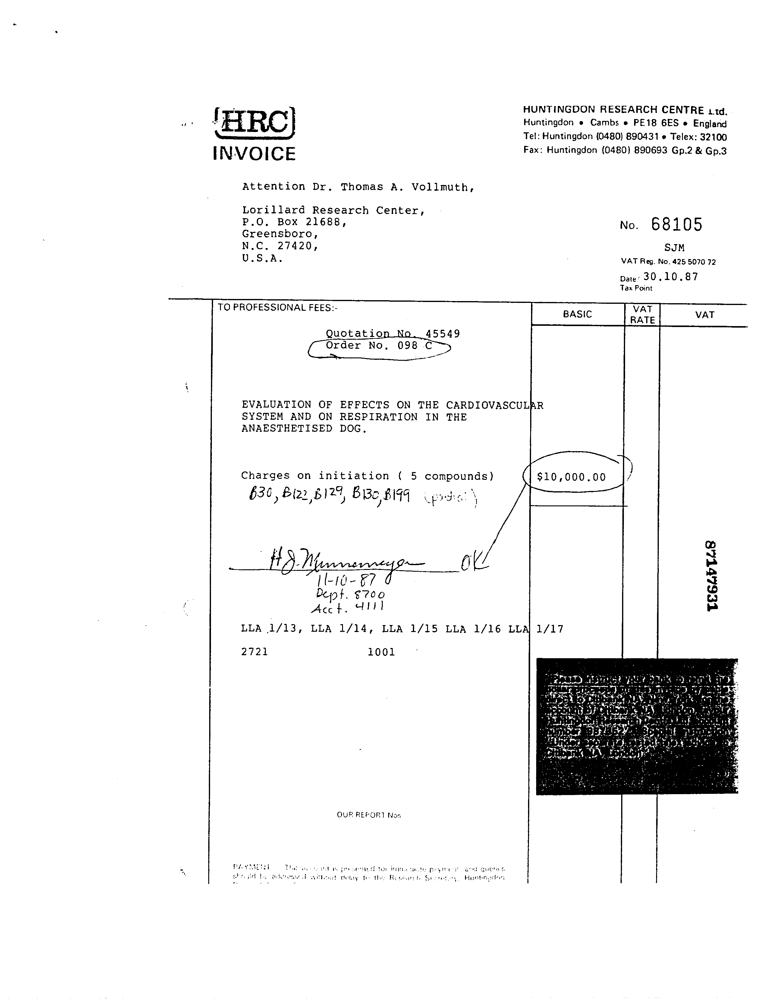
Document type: Invoice